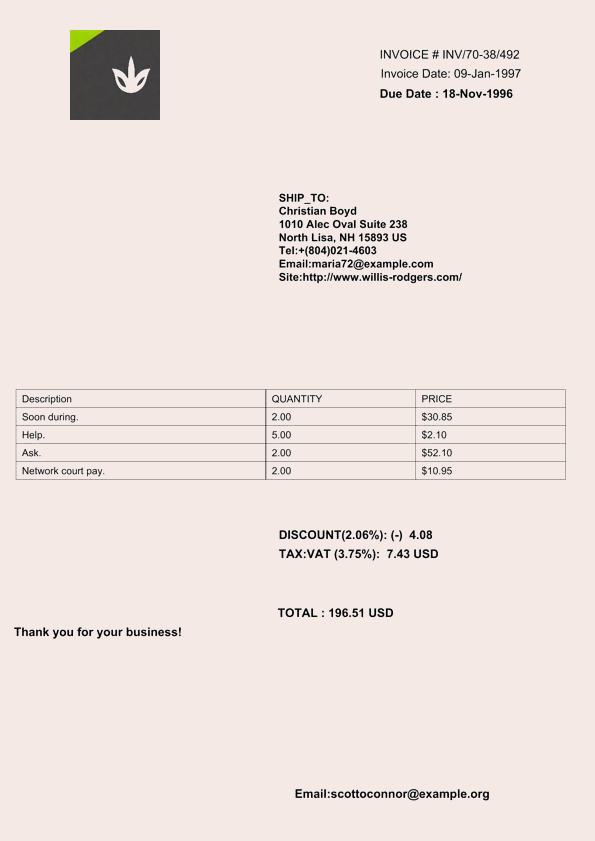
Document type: Invoice